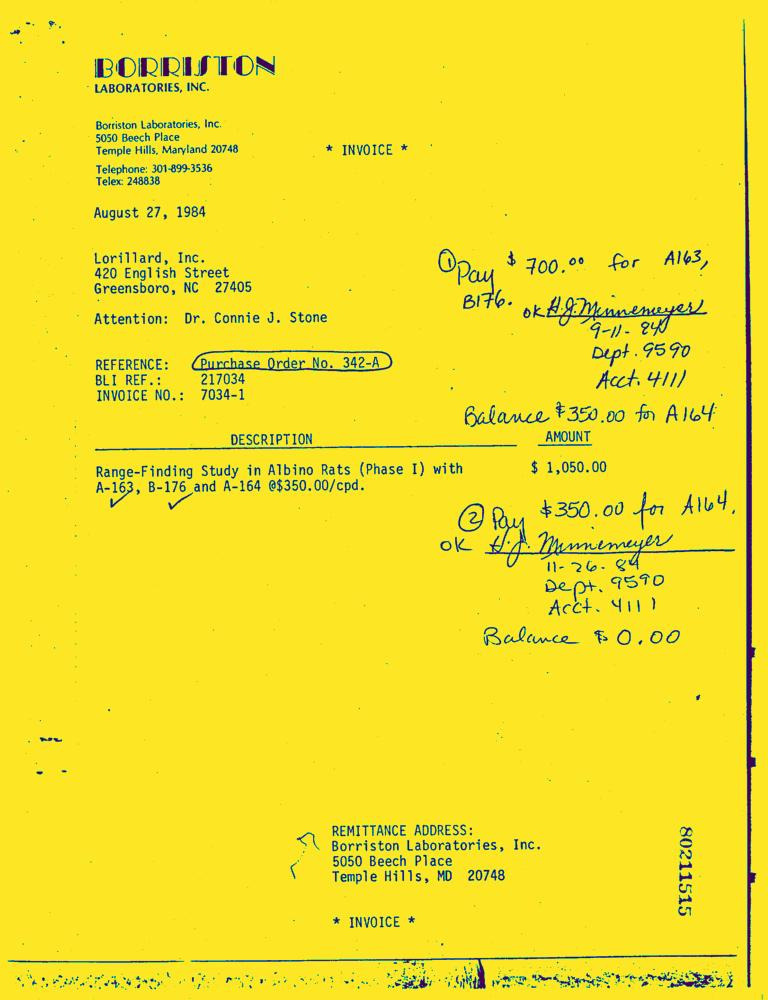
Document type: Invoice-Doc